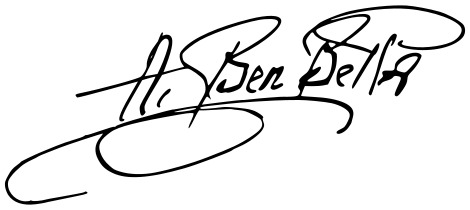
Signature of: ahmad ibn billah